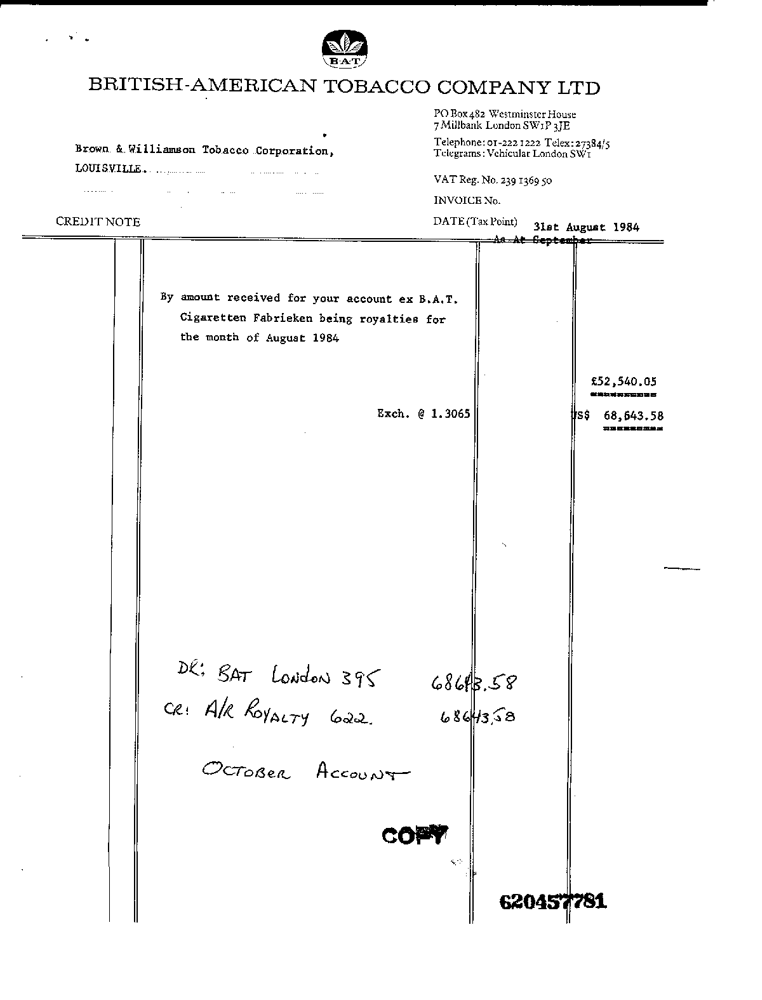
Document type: Invoice